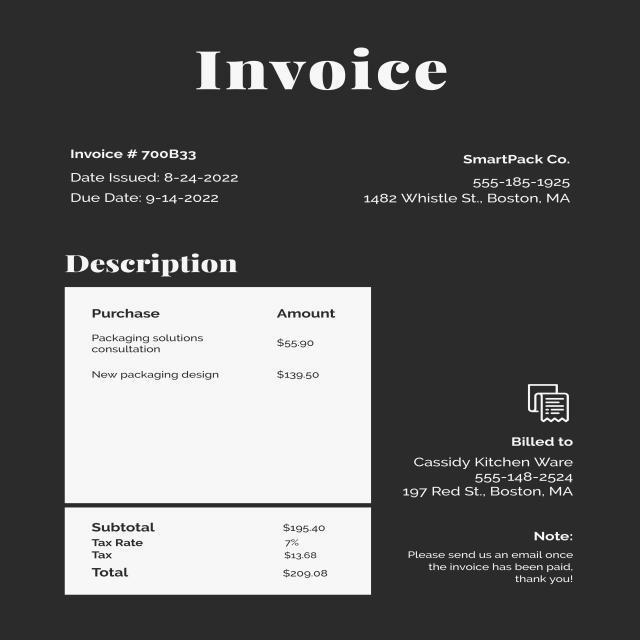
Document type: Invoice